Please extract the written amount, numerical amount, recipient's name, date on the cheque, and the bank's name from the image.
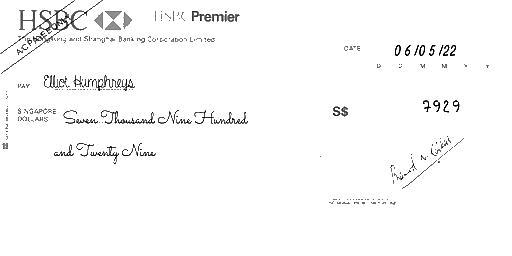
amt_in_words: Seven Thousand Nine Hundred and Twenty Nine
amt_in_figures: 7929
payee_name: Elliot Humphreys
bank_name: HSBC
cheque_date: 06/05/22